Question: What could the diagnosis suggest?
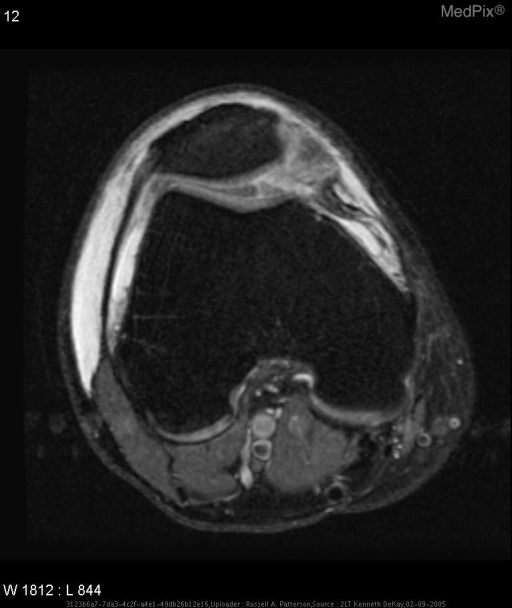
Answer: The possible diagnosis includes Quadriceps tendon rupture
Medial retinacular tear.